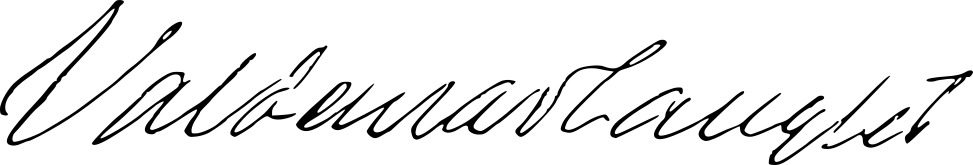
Signature of: valdemar langlet